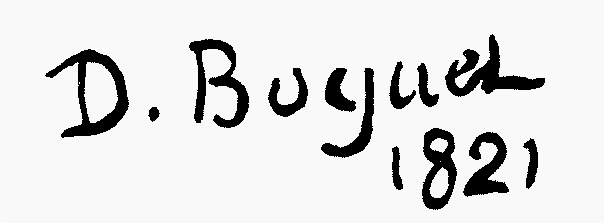
Signature of: nicolas didier boguet